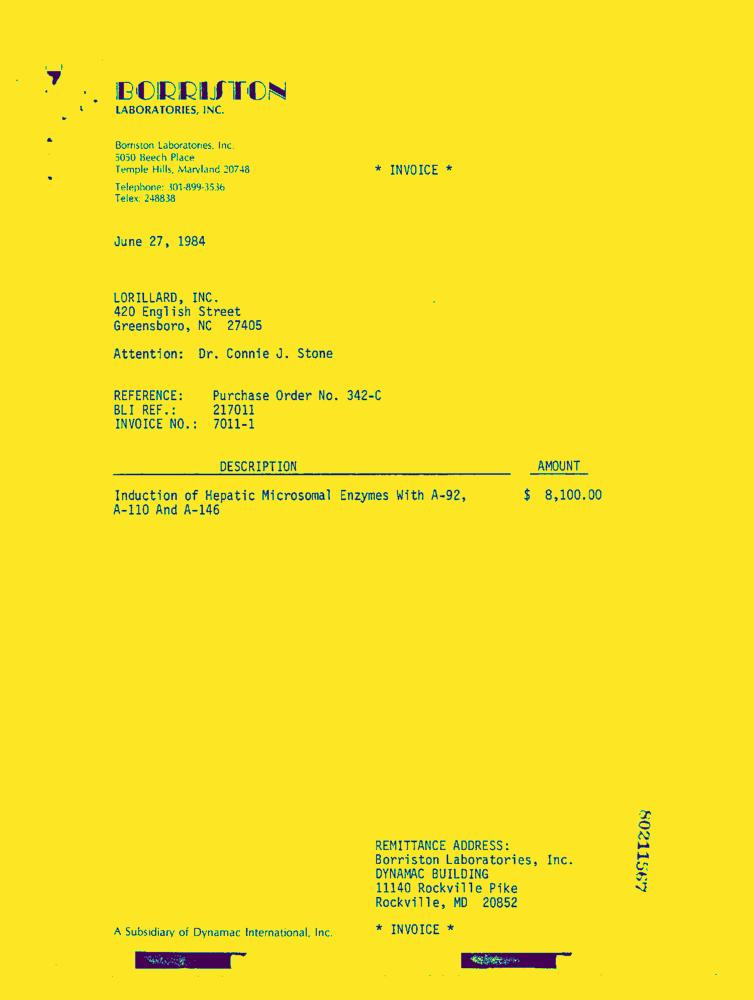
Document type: Invoice-Doc